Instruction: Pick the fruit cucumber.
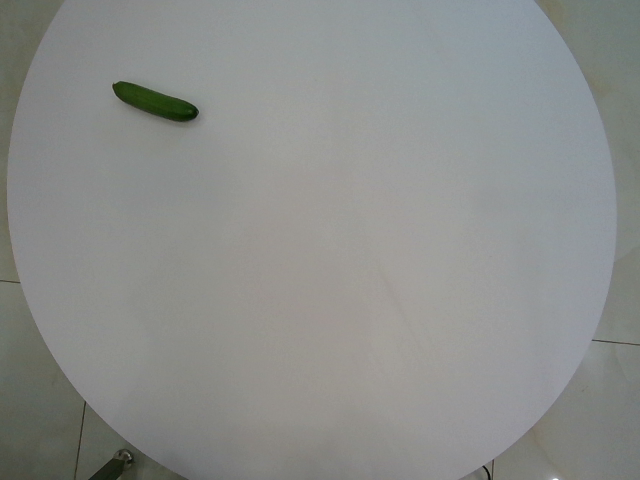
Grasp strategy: vertical